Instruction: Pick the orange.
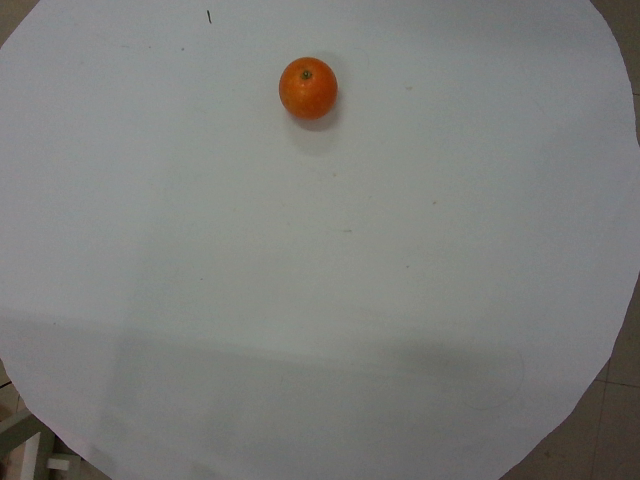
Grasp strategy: vertical